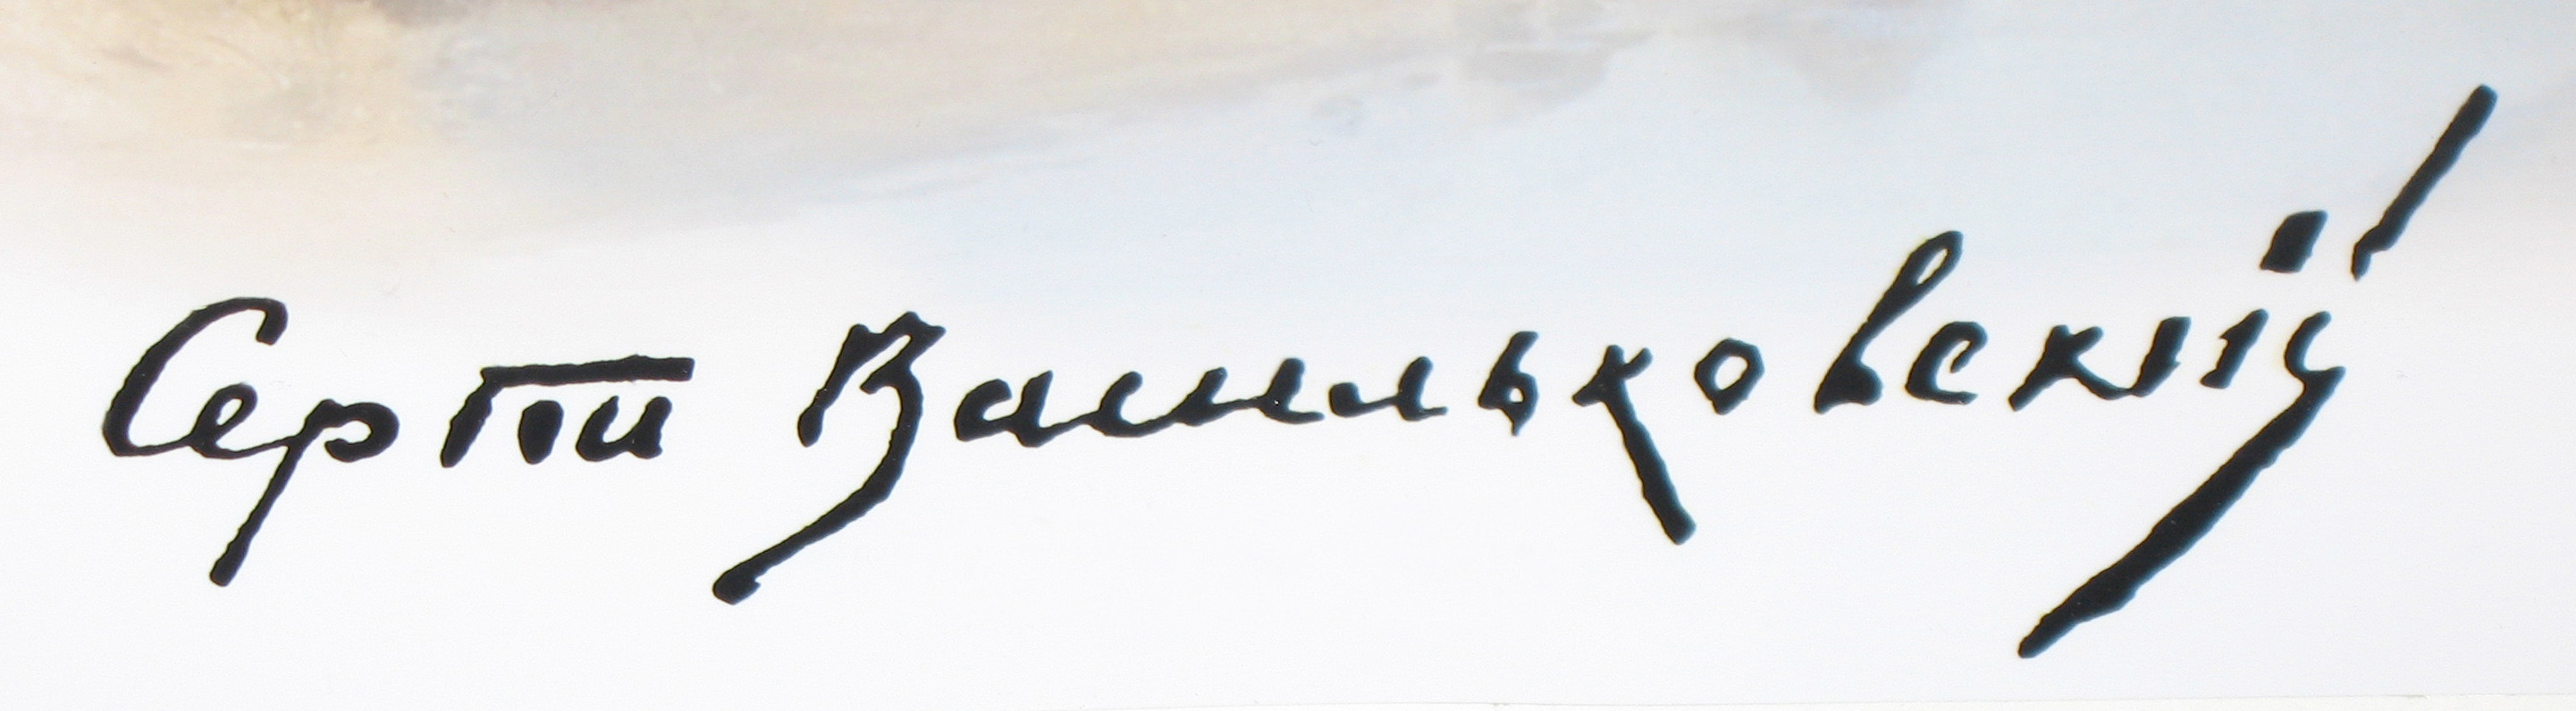
Signature of: serhii vasylkivsky